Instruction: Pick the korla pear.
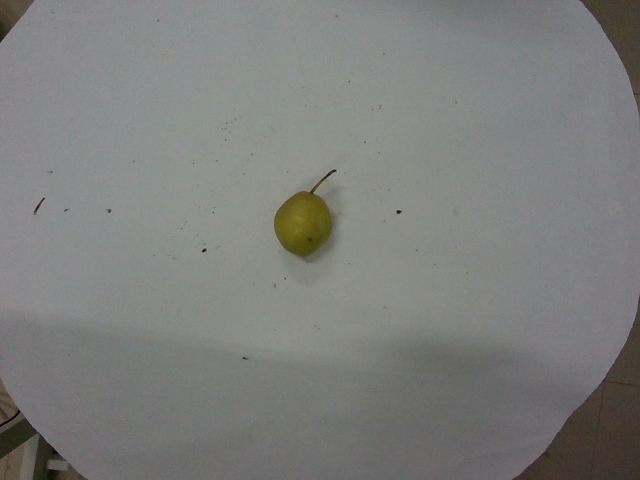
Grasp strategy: vertical